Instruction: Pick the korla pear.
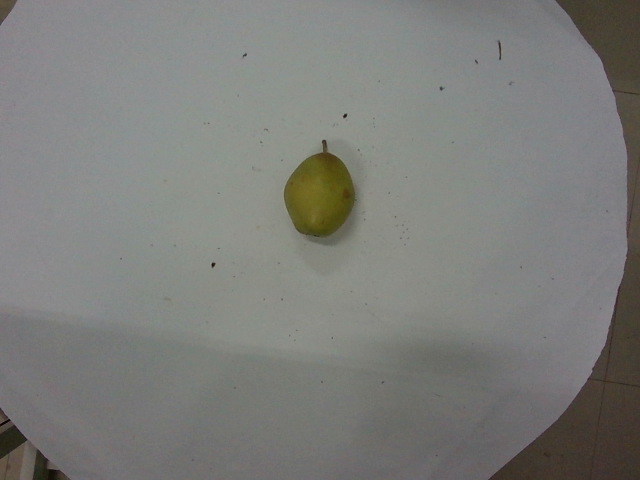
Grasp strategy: vertical